Question: What type of tax is indicated in the document, personal property or real estate?
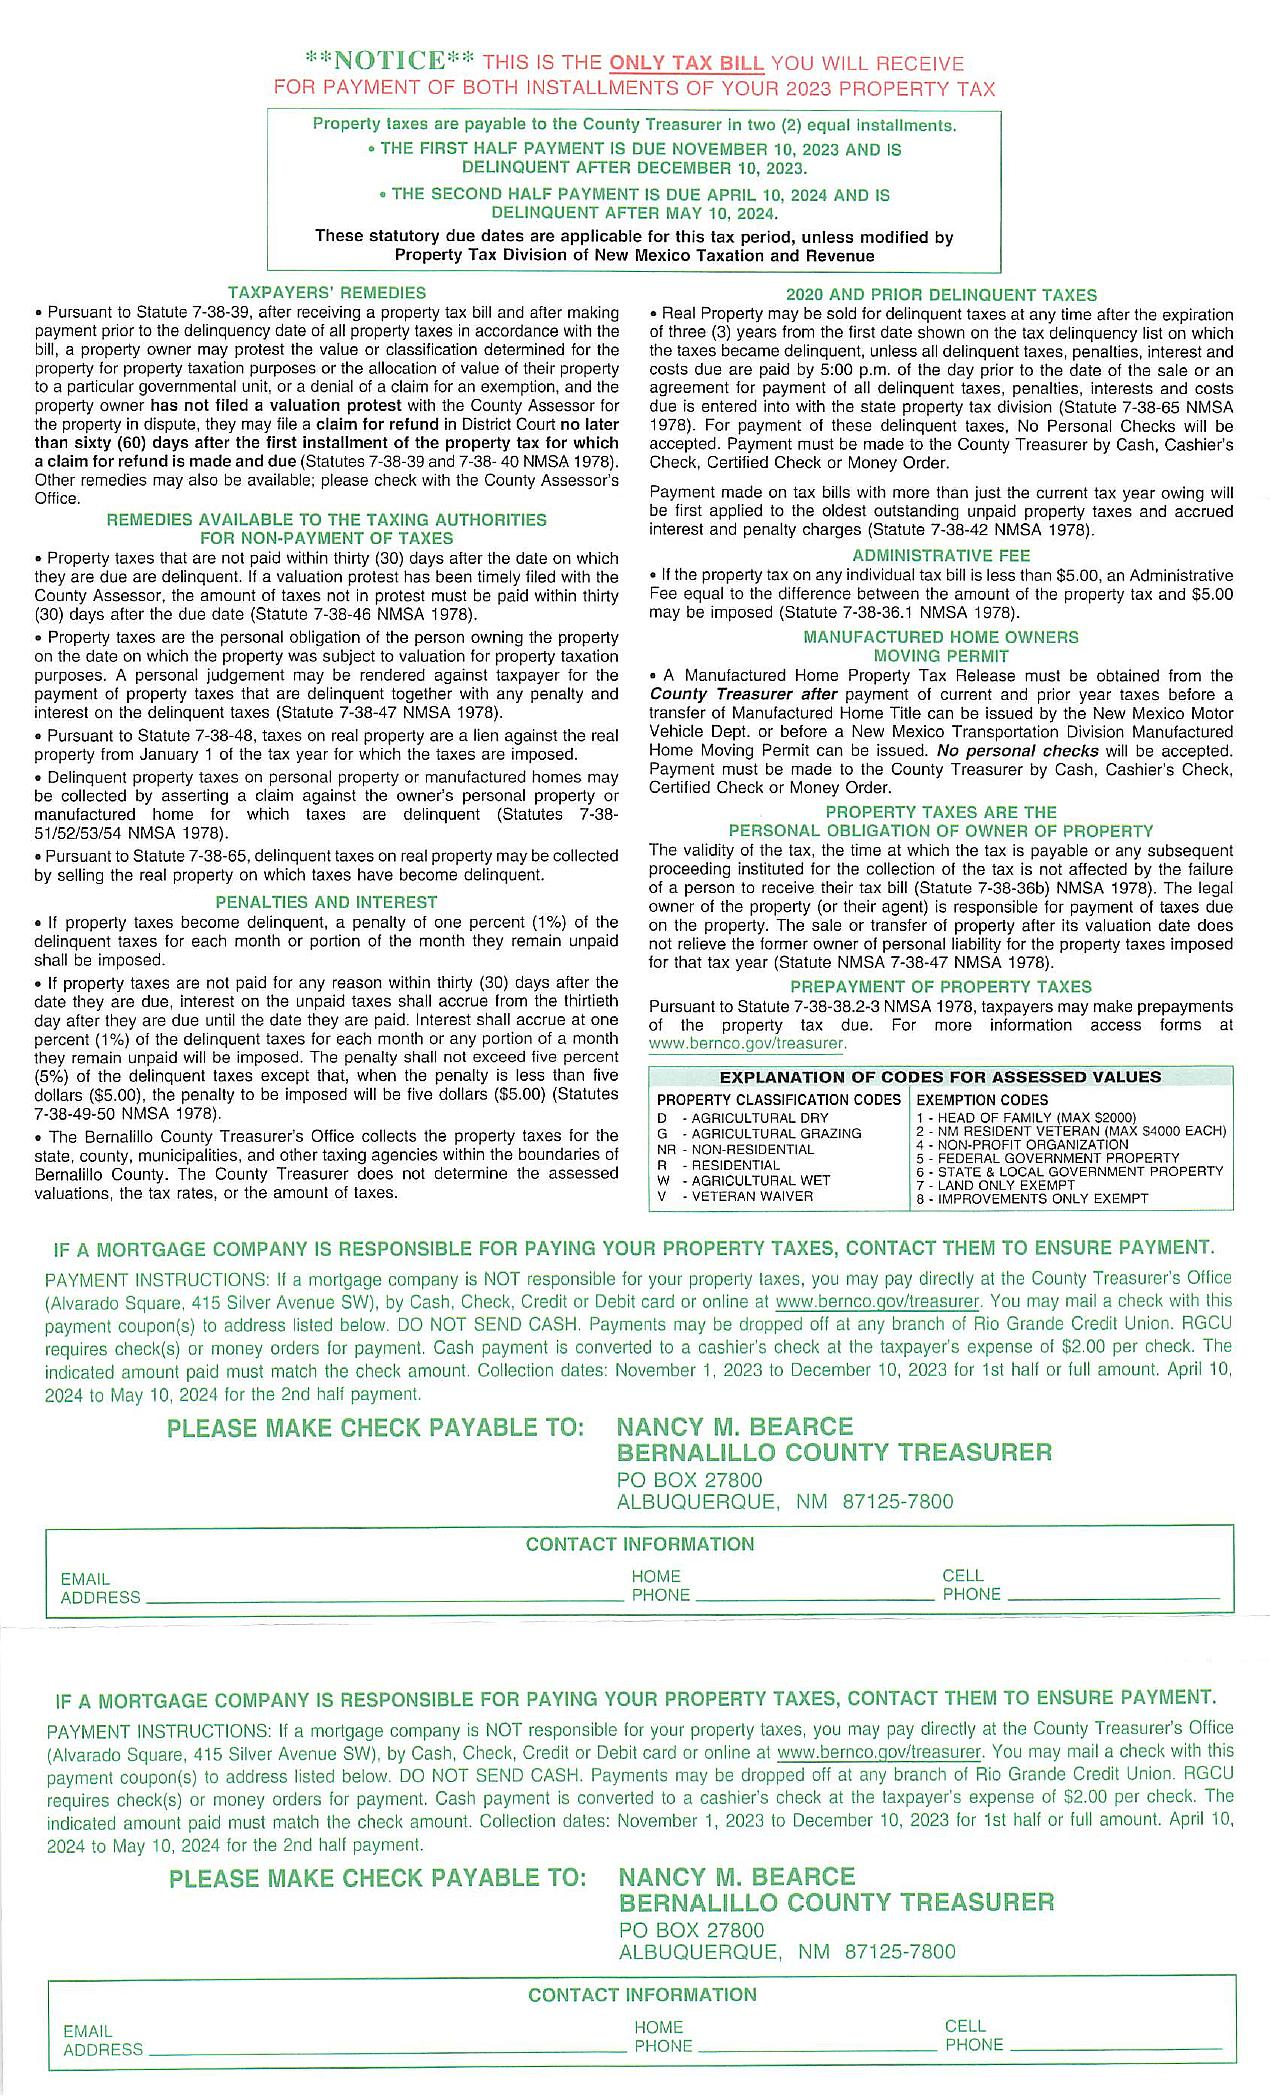
Answer: "Property Tax"